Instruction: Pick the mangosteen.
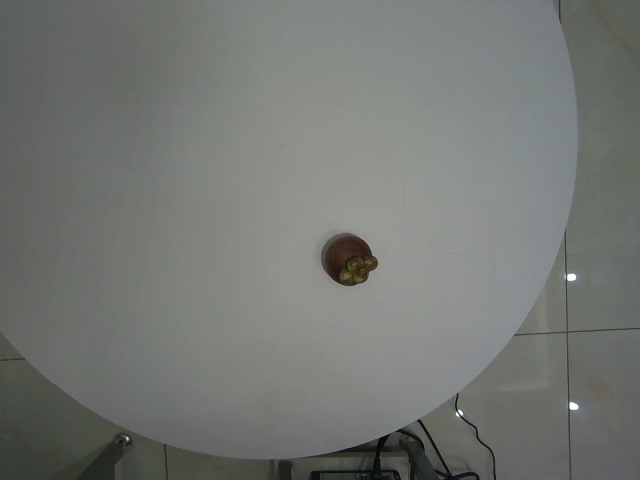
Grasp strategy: vertical